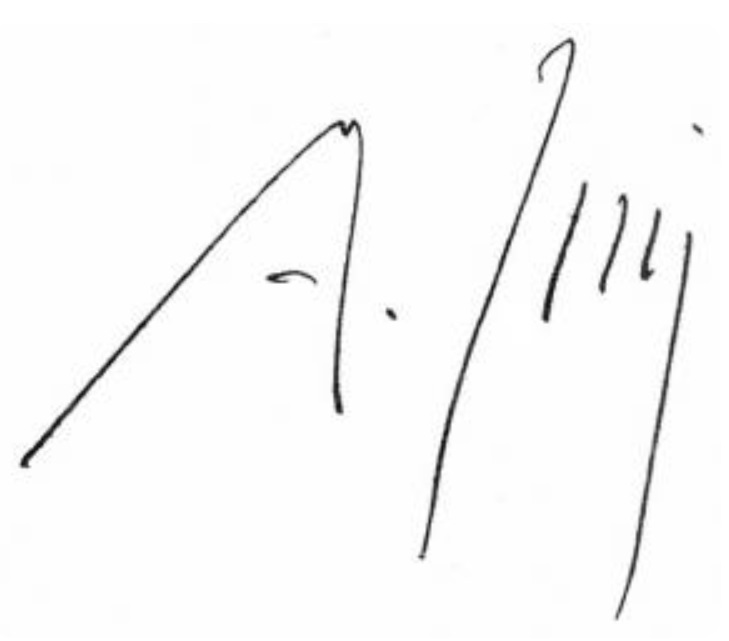
Signature of: alphonse juin